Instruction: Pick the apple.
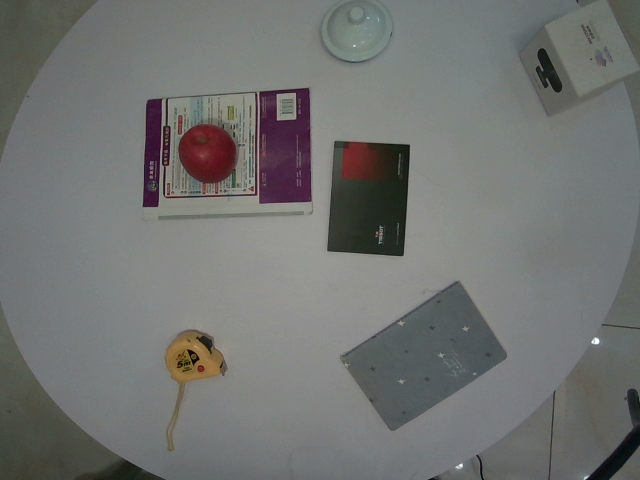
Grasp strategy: vertical